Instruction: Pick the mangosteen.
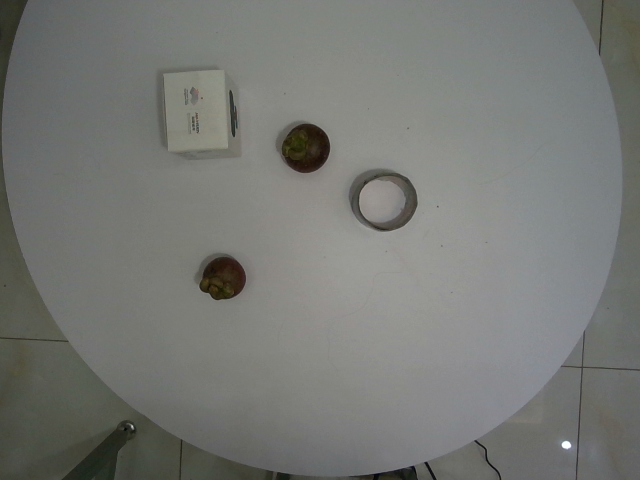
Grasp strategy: vertical